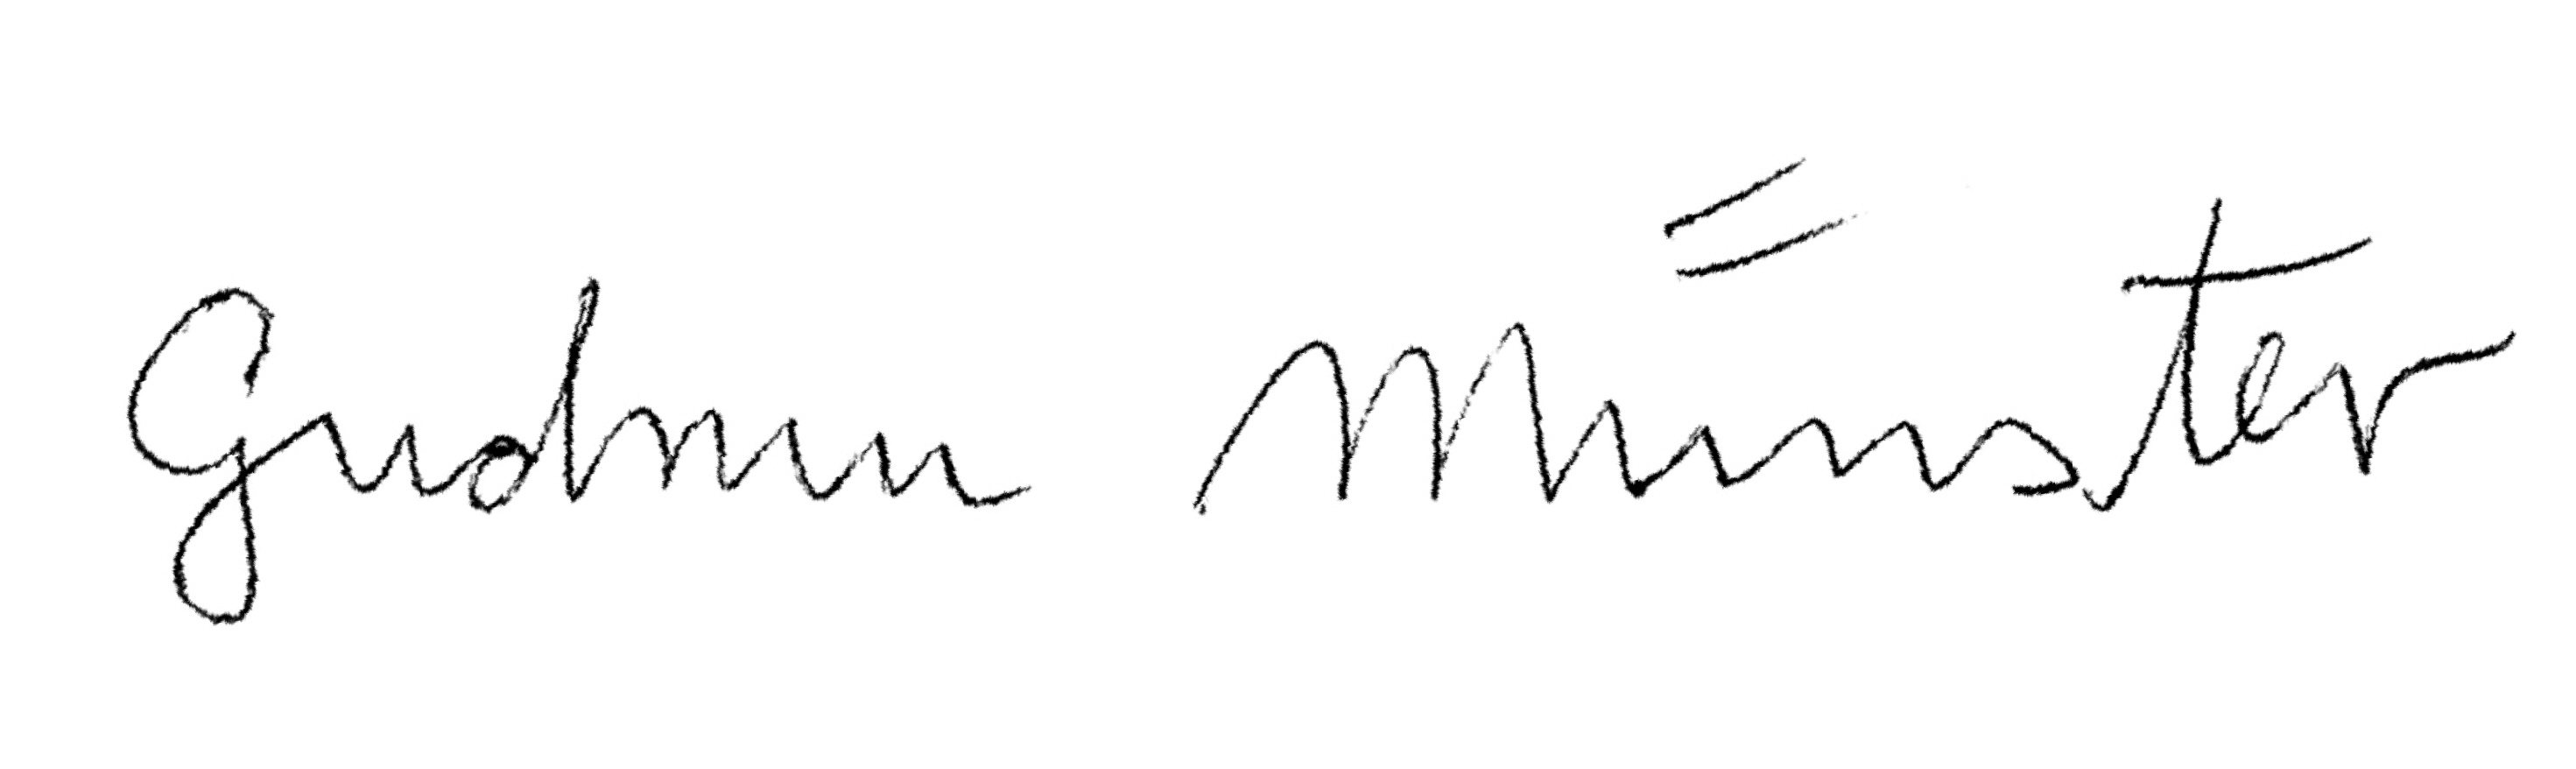
Signature of: gudrun münster